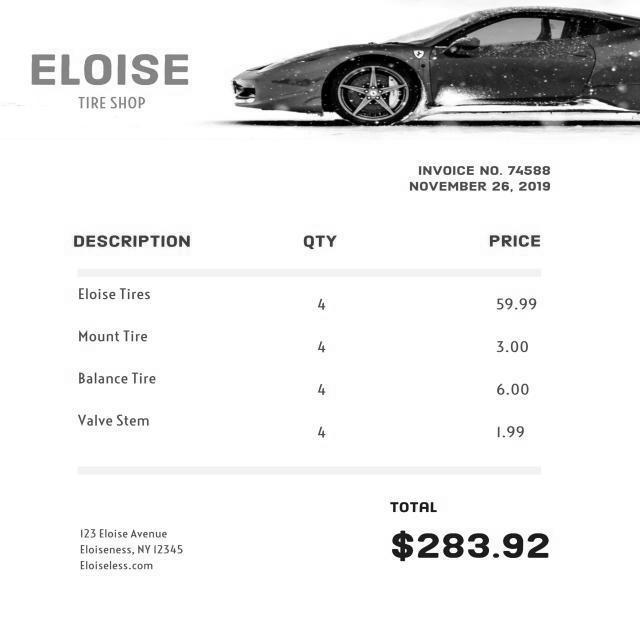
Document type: Invoice